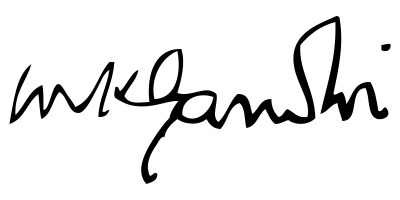
Signature of: mahatma gandhi